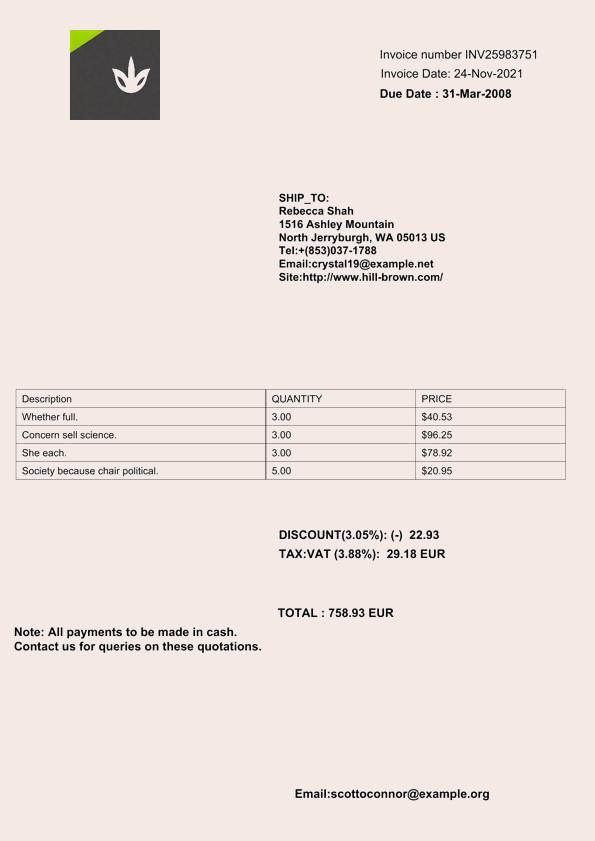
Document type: Invoice